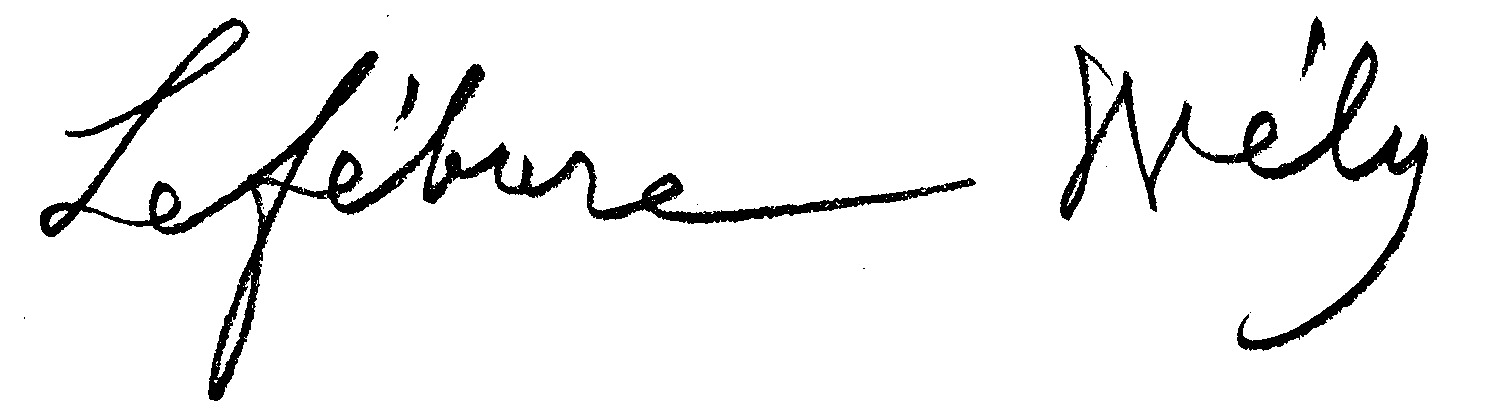
Signature of: alfred lefébure wély